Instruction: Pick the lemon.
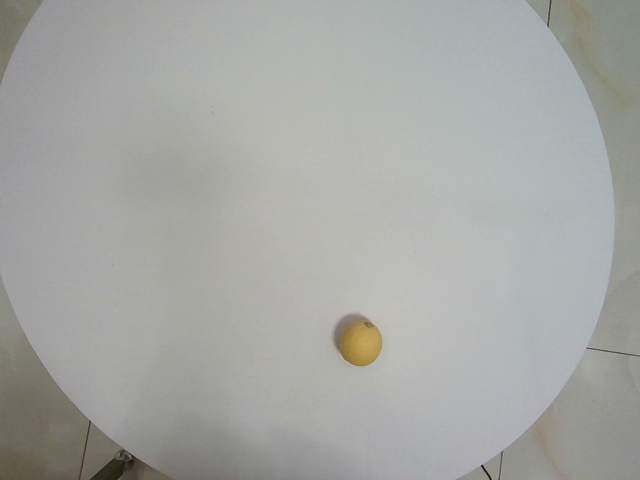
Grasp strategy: vertical